Question: What is the potential diagnosis?
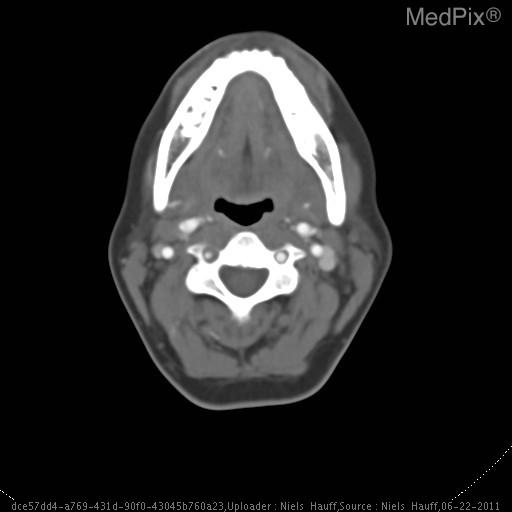
Answer: The possible diagnosis includes Differential diagnosis based on clinical presentation:

Sub-arachnoid hemorrhage
Tension headache
TIA/Stroke
Arterial dissection.